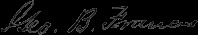
Signature of: george blinn francis